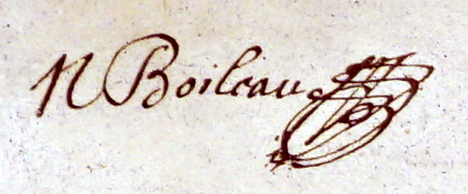
Signature of: nicolas boileau despréaux